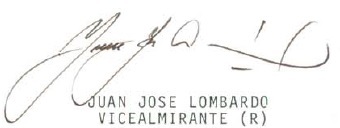
Signature of: juan lombardo